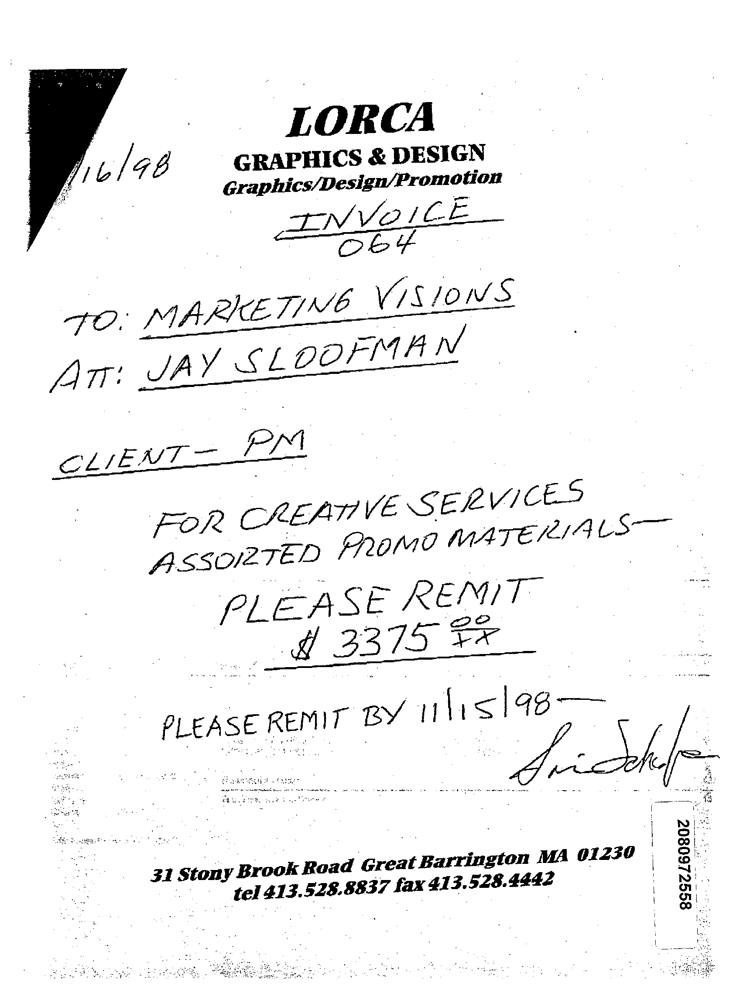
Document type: Invoice